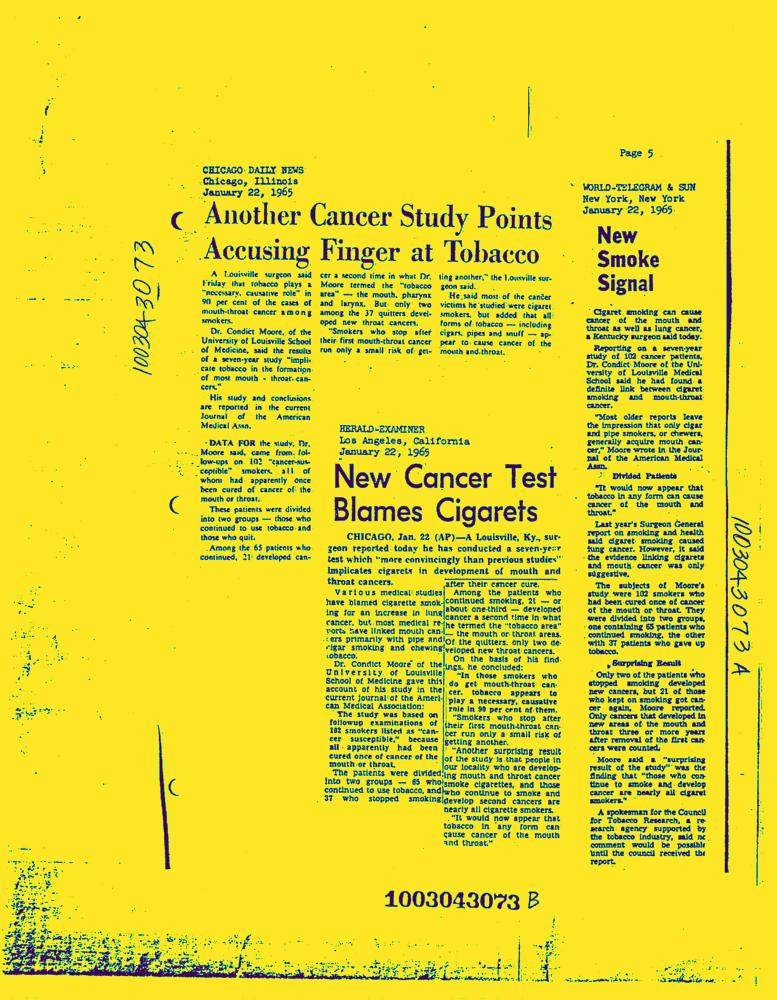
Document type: News-Article